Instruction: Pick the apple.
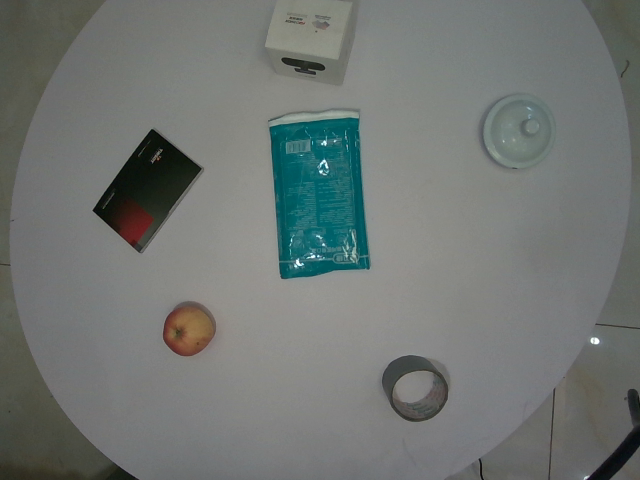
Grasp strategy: vertical